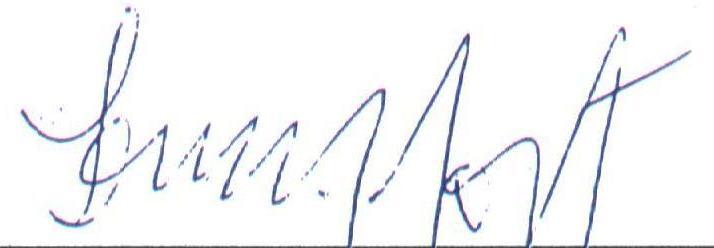
Signature of: francisco weffort